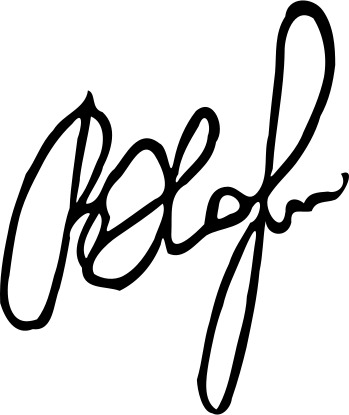
Signature of: vladislav khovalyg